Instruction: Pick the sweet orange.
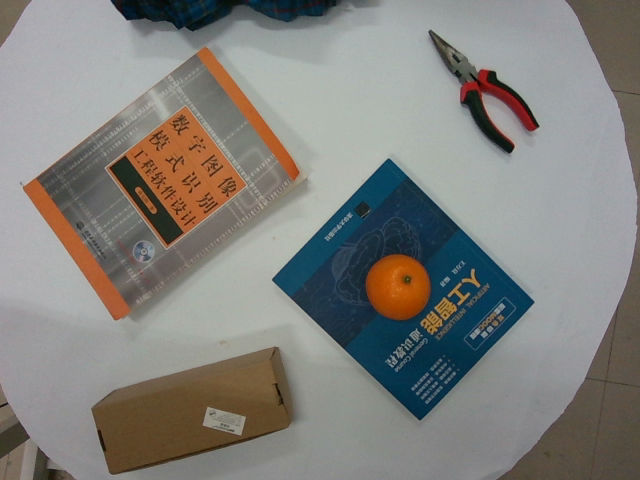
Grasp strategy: vertical